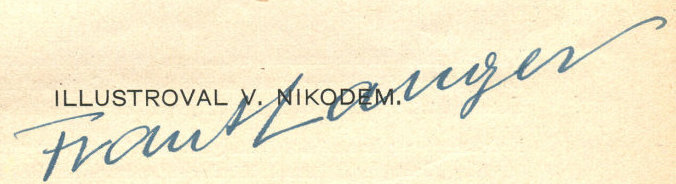
Signature of: františek langer